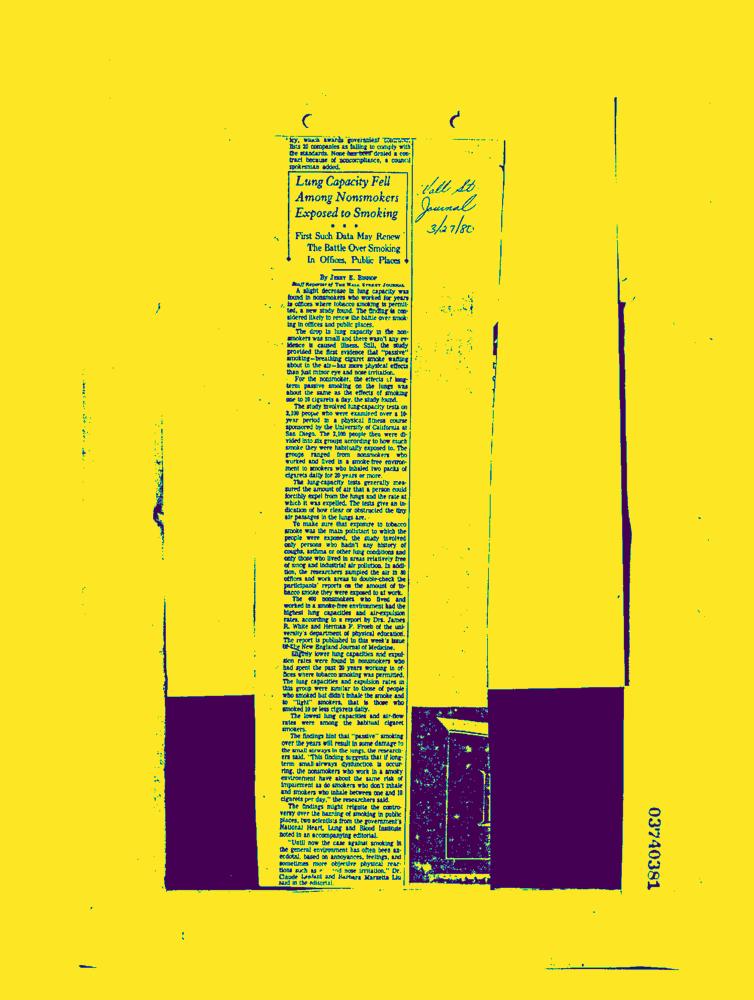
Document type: News-Article